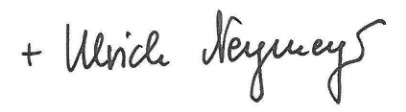
Signature of: ulrich neymeyr